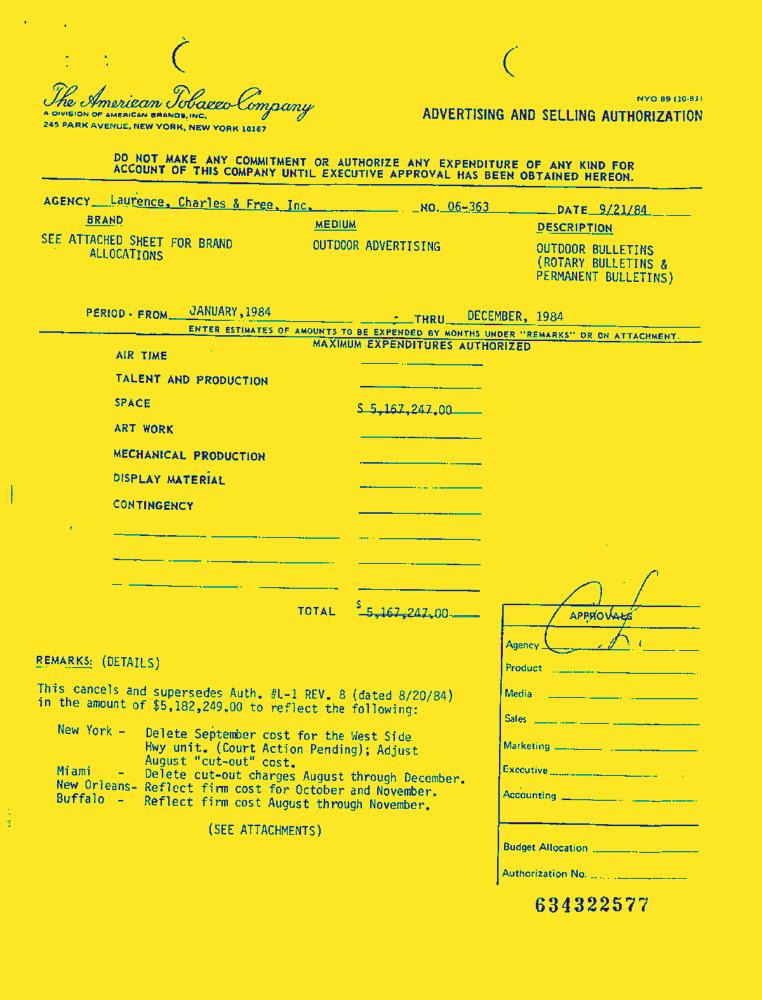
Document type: Invoice-Doc